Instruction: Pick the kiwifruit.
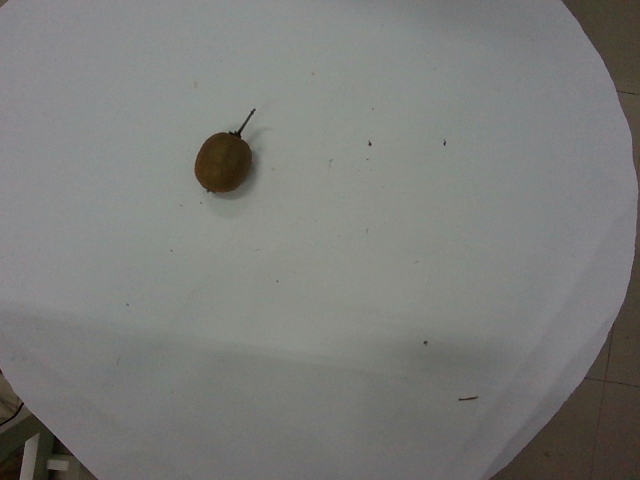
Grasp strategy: vertical